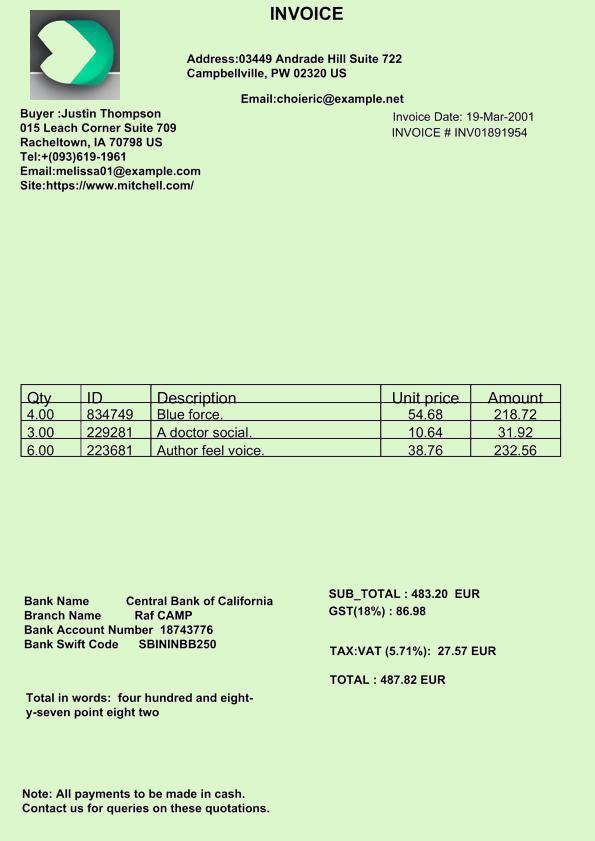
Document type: Invoice